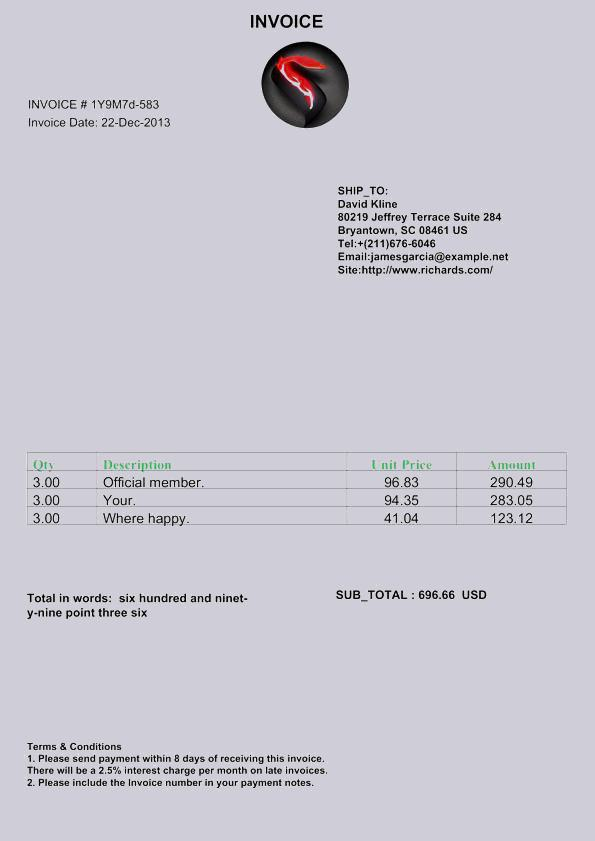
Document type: Invoice